Question: Describe the condition in detail:
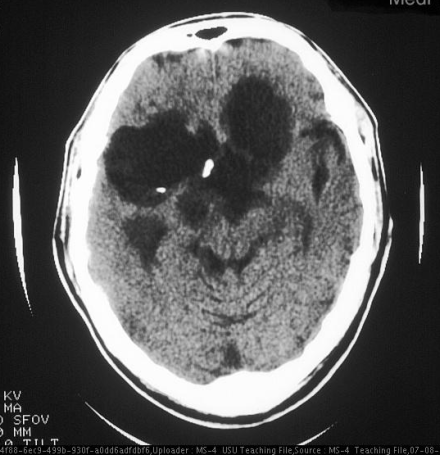
Answer: The disease is discussed as: Dermoid cysts and epidermoid cysts are postulated to be derived from ectodermal cells that are displaced during neural tube closure. The wall of an epidermoid cyst is composed of stratified squamous epithelium and is devoid of hair follicles or sebaceous glands. The cyst is filled with thin desquamated epithelial squames that do not harbor nuclear remnants and are designated as "dry keratin". Grossly the contents may have a pearly white appearance.